Extract the amount written in words, the amount in digits, the name of the payee, the date on the cheque, and the bank's name from the image.
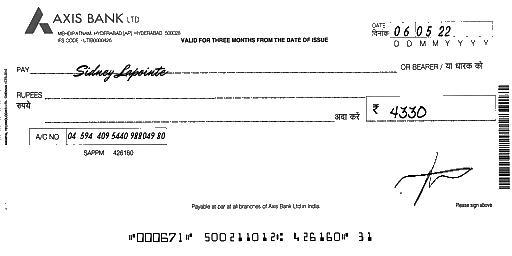
amt_in_words:
amt_in_figures: 4330
payee_name: Sidney Lapointe
bank_name: AXIS BANK
cheque_date: 06/05/22